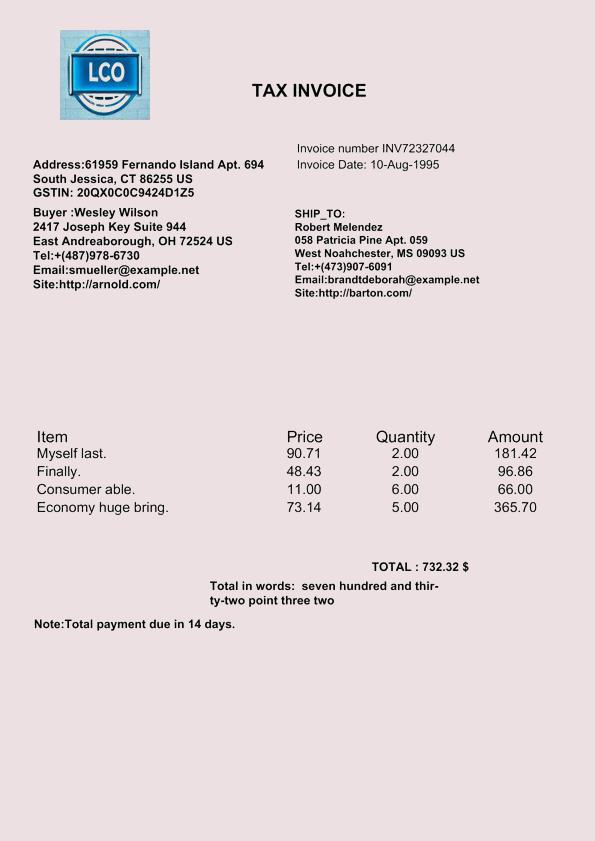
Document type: Invoice